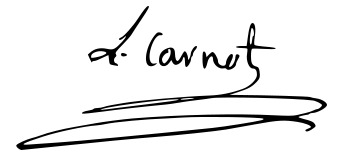
Signature of: lazare carnot